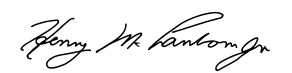
Signature of: henry paulson